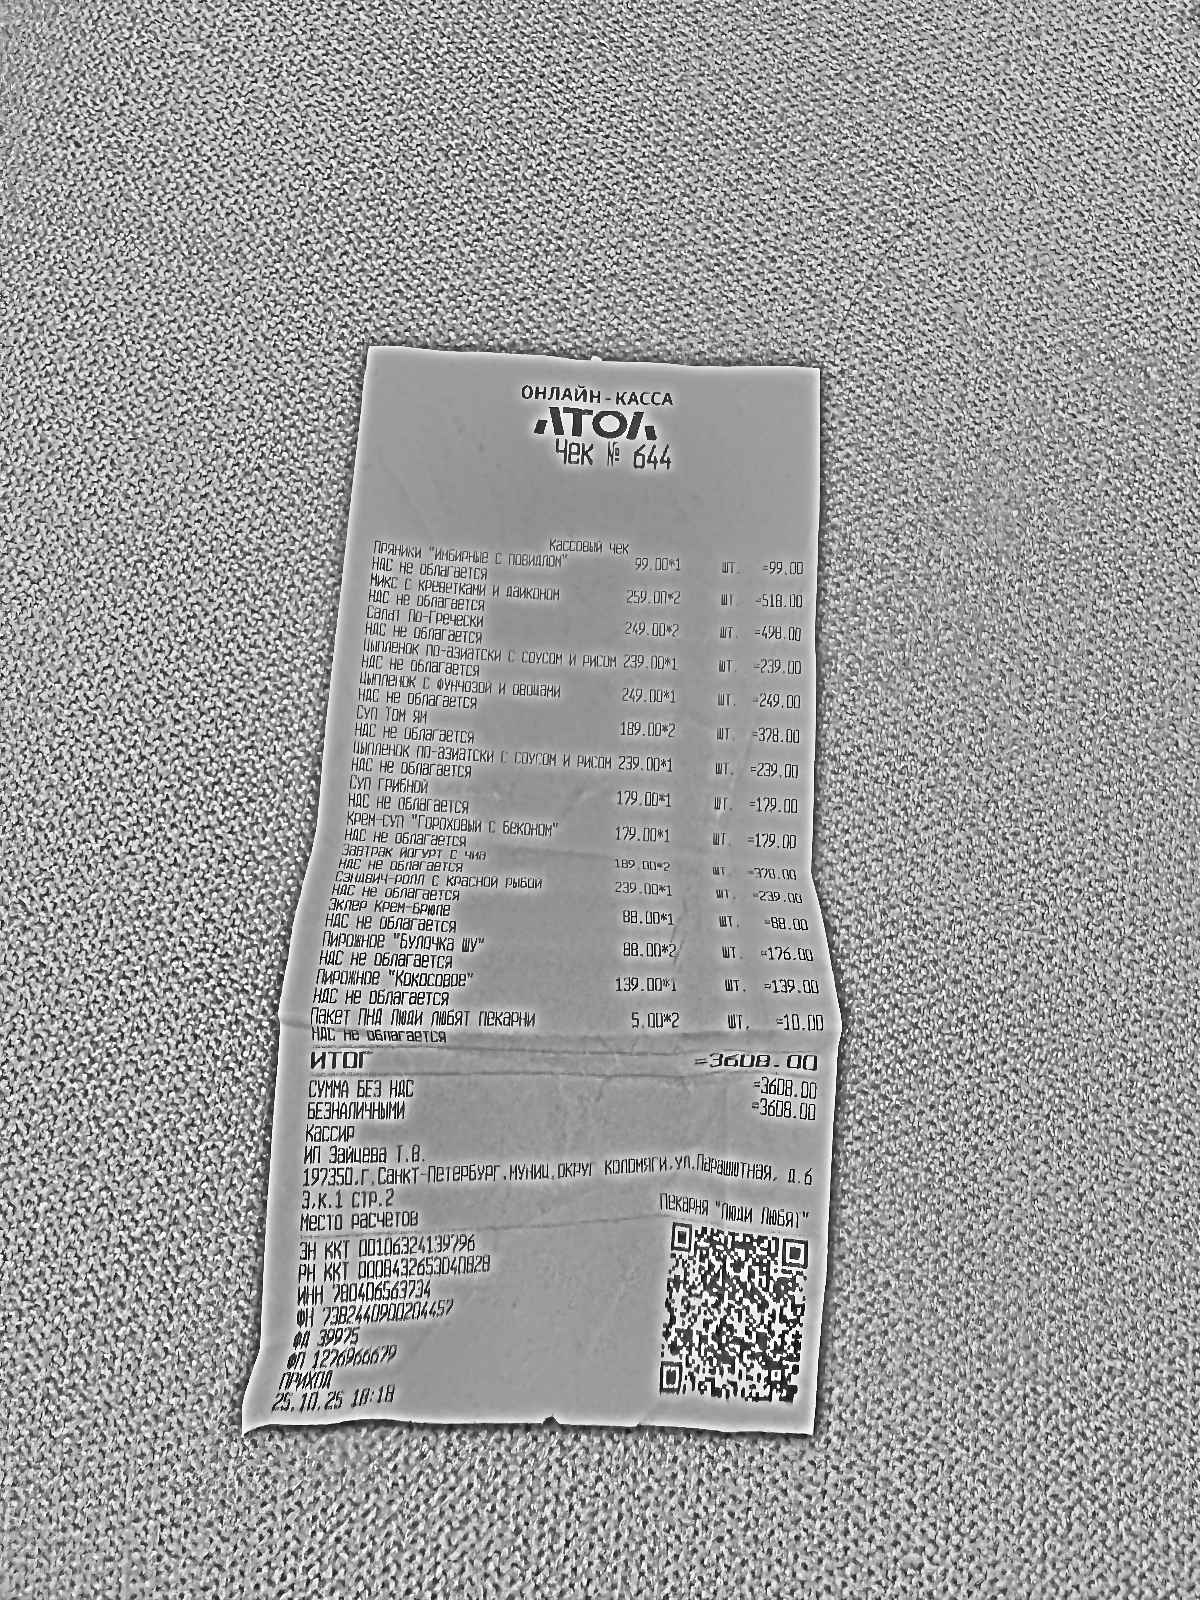
Продавец: ИП Зайцева Т.В.
ИНН: 780406563734
Дата: 25.10.2025
Товары: Пряники "Имбирные с повидлом"; Микс с креветками и дайконом; Салат по-гречески; Цыпленок по-азиатски с соусом и рисом; Цыпленок с фунчозой и овощами; Суп Том Ям; Цыпленок по-азиатски с соусом и рисом; Суп Грибной; Крем-суп "Гороховый с беконом"; Завтрак йогурт с чиа; Сэндвич-ролл с красной рыбой; Эклер Крем-Брюле; Пирожное "Булочка ШУ"; Пирожное "Кокосовое"; Пакет ПНД Люди любят пекарни
Количество: 1; 2; 2; 1; 1; 2; 1; 1; 1; 2; 1; 1; 2; 1; 2
Цена: 99.00; 259.00; 249.00; 239.00; 249.00; 189.00; 239.00; 179.00; 179.00; 189.00; 239.00; 88.00; 88.00; 139.00; 5.00
Сумма: 99.00; 518.00; 498.00; 239.00; 249.00; 378.00; 239.00; 179.00; 179.00; 378.00; 239.00; 88.00; 176.00; 139.00; 10.00
Итого: 3608.00